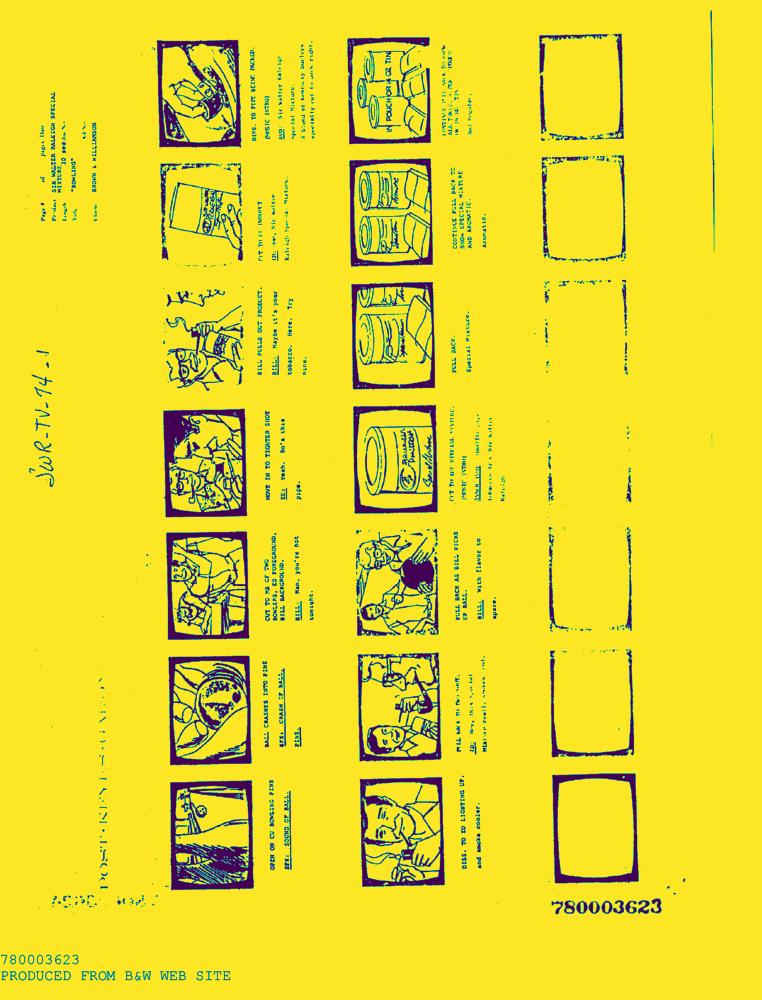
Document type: AD